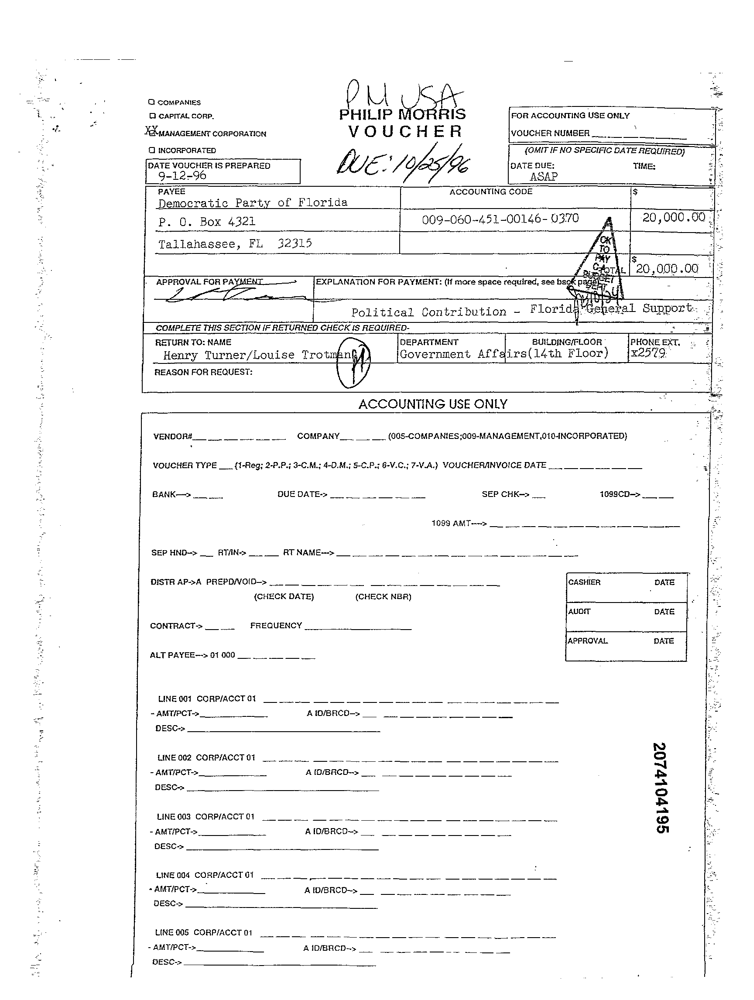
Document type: Invoice